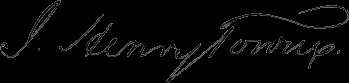
Signature of: john henry towne